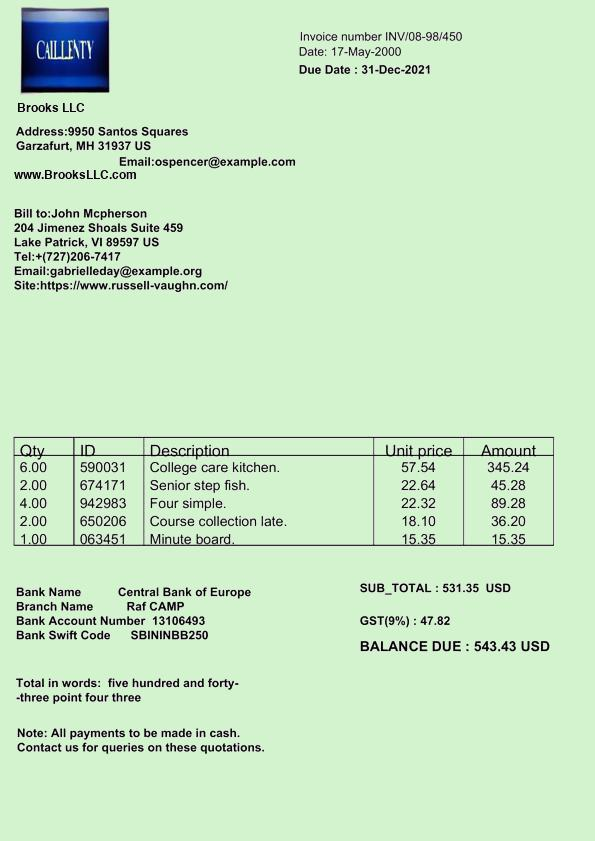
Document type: Invoice